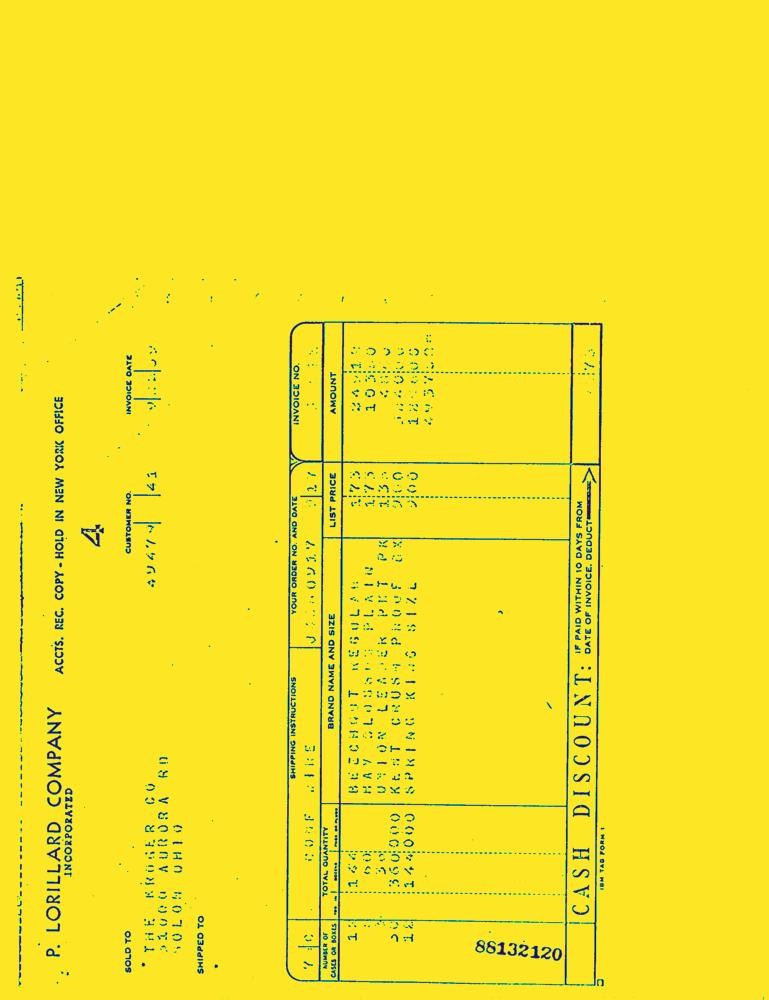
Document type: Invoice-Doc